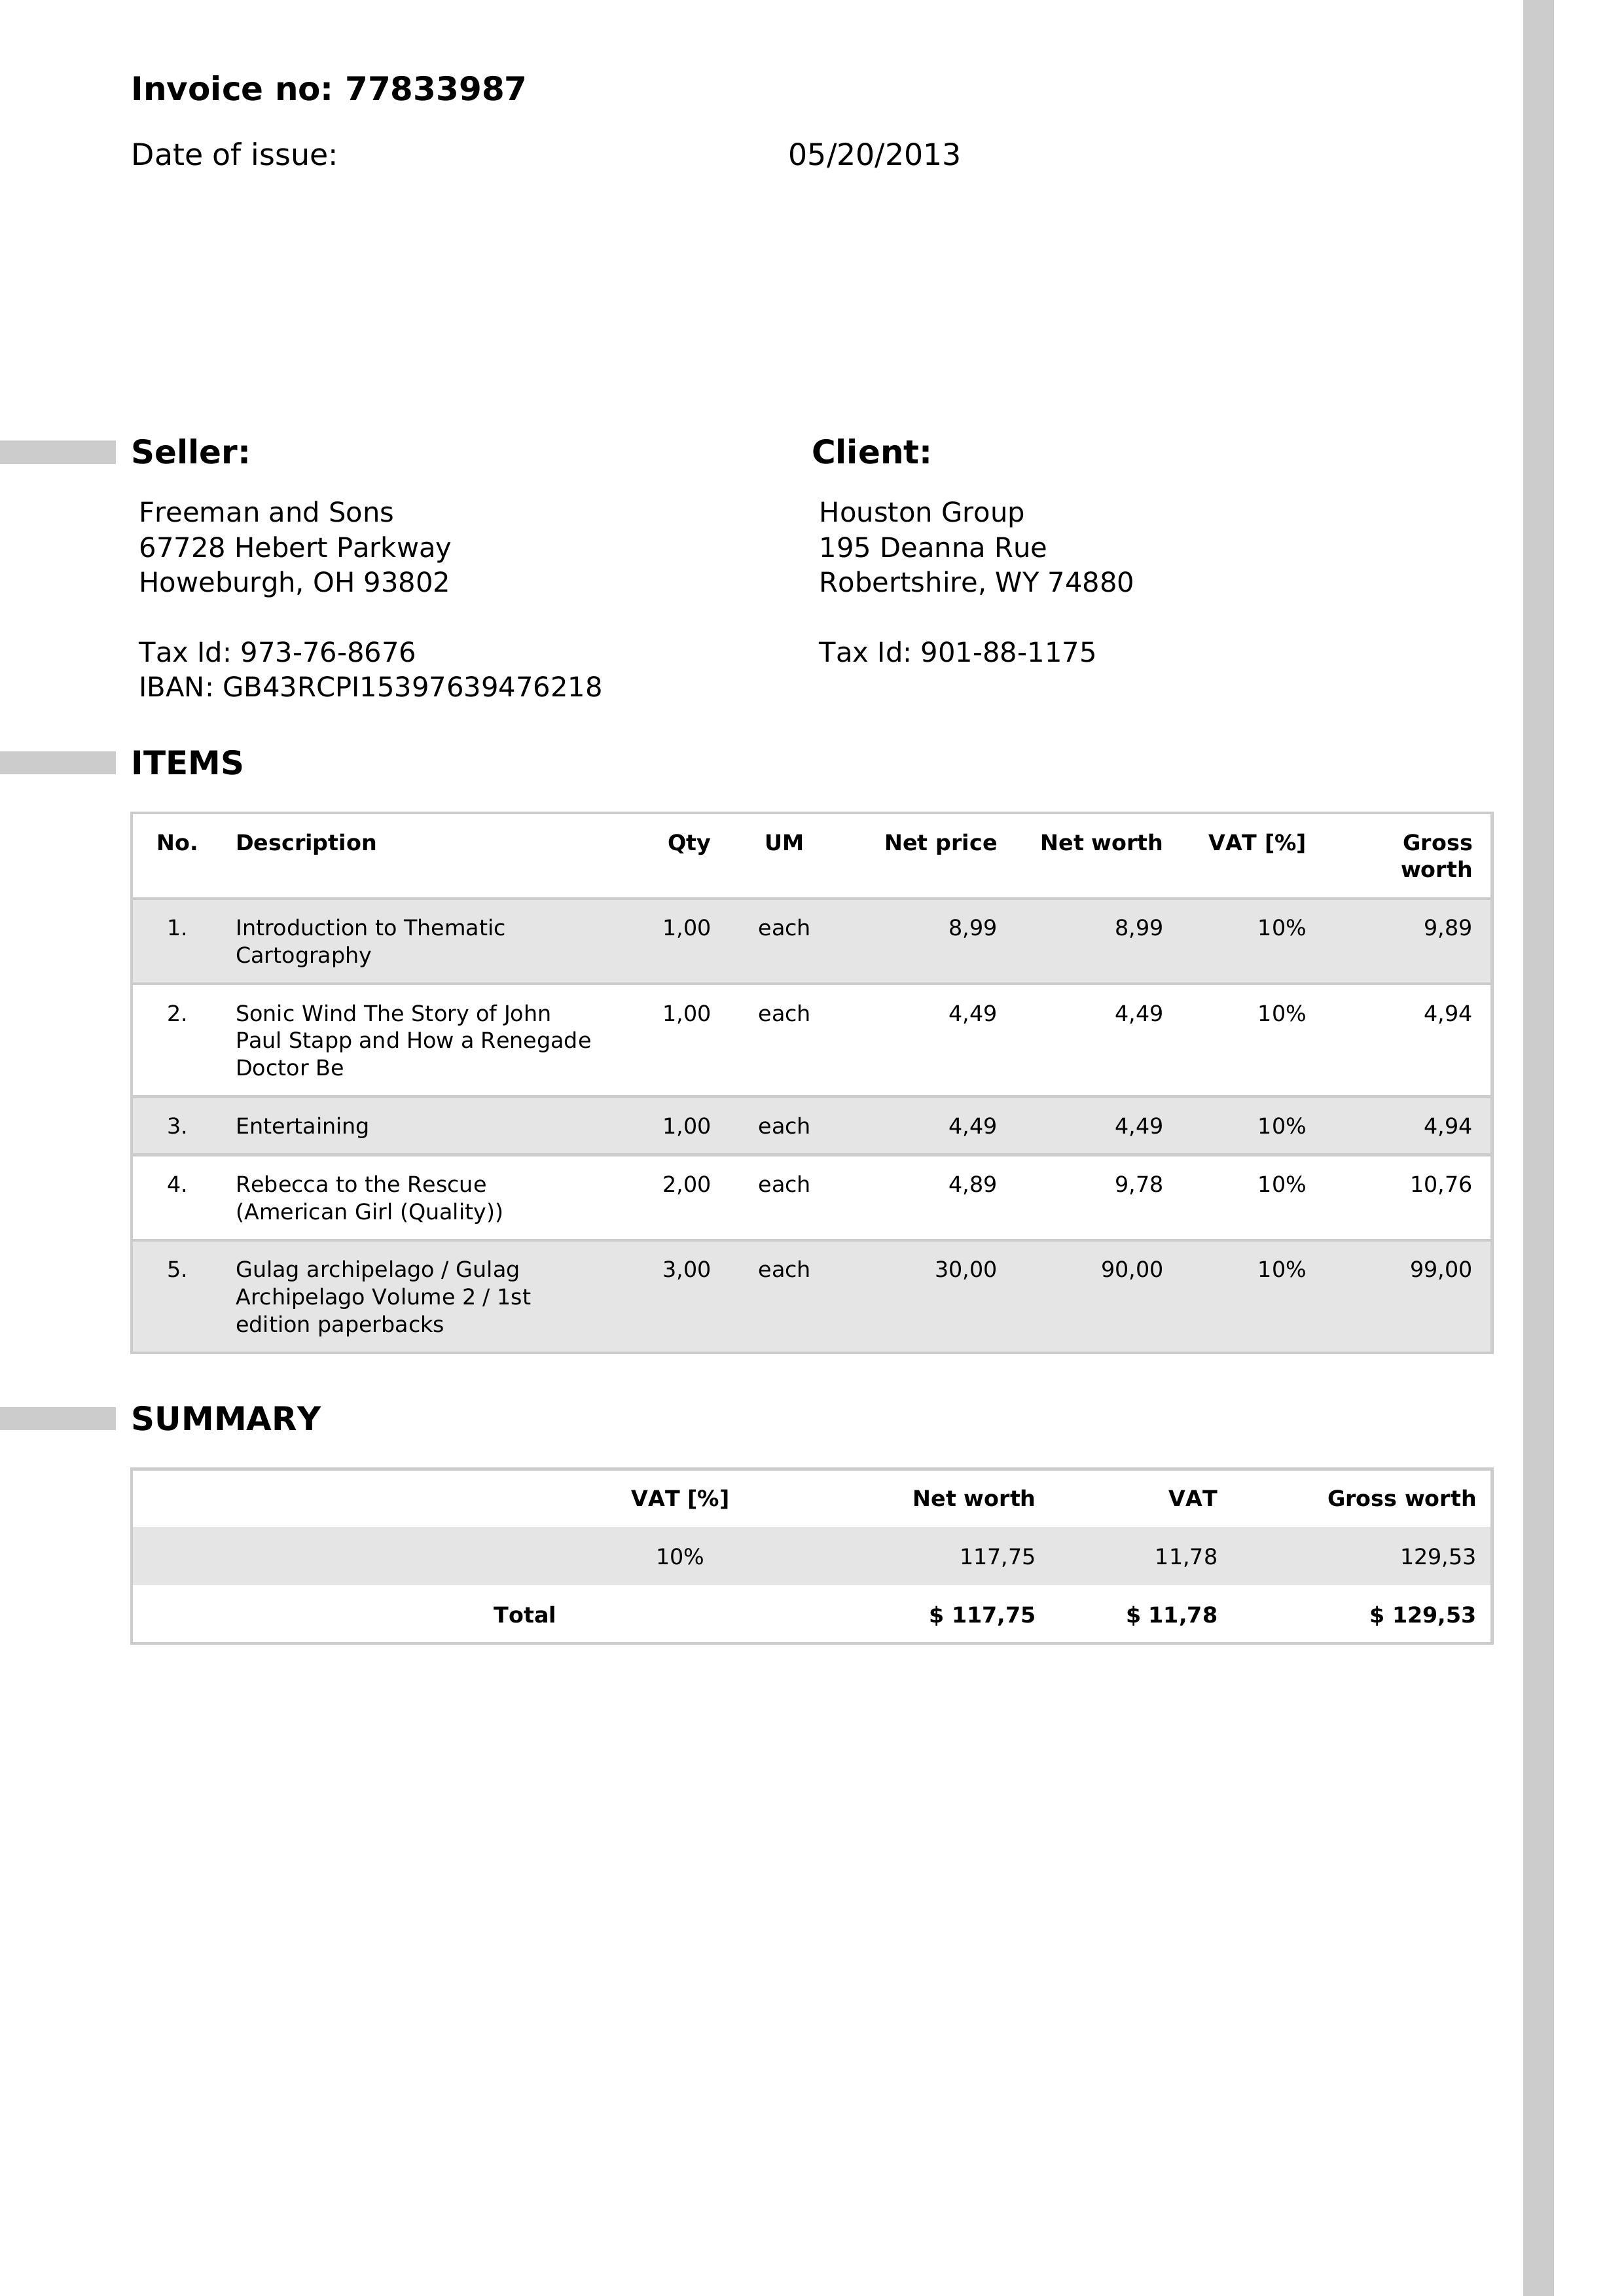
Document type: Invoice